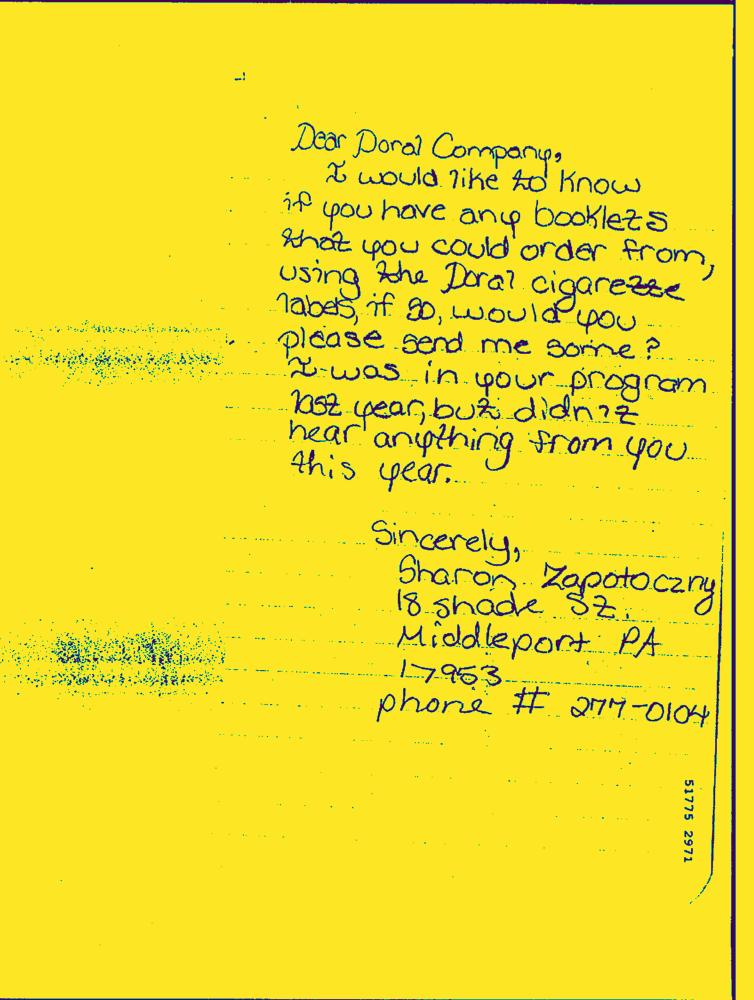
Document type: Hand-Written